Patient: Male, age 18
A previously healthy 18 year old male was admitted to hospital with a few days history of fever and shortness of breath. Chest X-ray showed bilateral interstitial infiltrates and empirical therapy for presumed community-acquired pneumonia was started. A more thorough history taking revealed symptoms of weight loss, lethargy and swallowing difficulties of three months duration. The patient was in hypoxic respiratory failure and therefore intubated within a few hours of admission. A computed tomography (CT) scan showed widespread nodular infiltrates and signs of an abscess in the mediastinum (Fig. 1). Later CT scans confirmed leakage of contrast medium from the oesophagus to the mediastinum but endoscopy did not reveal any obvious pathology.
The patient was septic on admission and needed high-dose vasopressors. Hemodynamic instability resolved within few days but the respiratory failure did not. The patient received lung-protective mechanical ventilation for 18 days, with intermittent prone positioning. Initial cultures from bronchoalveolar lavage and viral polymerase chain reaction (PCR) assays were negative. Ziehl-Neelsen staining did not reveal acid-fast bacilli on repeated samples of tracheal aspirates. Interferon-gamma release assay (IGRA) for tuberculosis was indeterminable. An extensive work-up regarding infectious, malignant and immunological causes was negative. Antibiotic therapy was expanded and the patient received empirical corticosteroids and immunoglobulins. At last transbronchial biopsies were taken with fiberoptic bronchoscopy guidance. Shortly after that intervention the patient developed bilateral tension pneumothoraces, pneumopericardium and subcutant emphysema (Fig. 2). Despite prompt drainage of both pleura, oxygenation of the patient became critical and veno-venous ECMO therapy was started.
Microscopy of transbronchial biopsies revealed acid-fast bacilli and tuberculosis treatment was initiated with rifampicin, isoniazide, ethambutol and pyrazinamide. The diagnosis of miliary tuberculosis was later confirmed (26 days after admission) when growth of Mycobacterium tuberculosis was detected in samples taken at admission. The bacteria grew in tracheal aspirate, urine and cerebrospinal fluid. Additionally, granulomas were seen in a bone marrow aspirate, liver and lung biopsies. The bacteria was found to be susceptible to all first-line anti-tuberculosis agents. The patient's dysphagia and mediastinal abscess were probably related to tuberculosis in the mediastinum. During the ECMO treatment the patient's lungs developed multiple bullae and he had persistent pneumothoraces where the lungs did not expand despite patent pleural tubes (Fig. 3).
Serum levels of anti-tuberculosis agents were monitored and levels of both isoniazid and rifampicin were repeatedly subtherapeutic despite escalating doses and a change to intravenous administration. After multiple negative samples, acid-fast bacilli were seen in tracheal aspirates on two occasions, four weeks after the start of treatment. During the VV-ECMO treatment, a multi-resistant Pseudomonas aeruginosa and Stenotrophomonas maltophilia were repeatedly cultured from tracheal aspirates. These bacteria were successfully eradicated with a combination therapy of inhaled colistin and tobramycin along with intravenous amikacin, meropenem and ceftazidime/avibactam. As with the anti-tuberculosis agents, serum levels of amikacin were low.
After 45 days on ECMO the patient started to show signs of recovery with increasing lung compliance and re-expansion of the lungs (Fig. 4). He was successfully weaned from ECMO after 50 days. Complications during the ECMO run were thrombocytopenia, minor bleedings from puncture sites and sensory symptoms in lower limbs. The patient stayed a total of 76 days in the ICU. After three months of rehabilitation he was back at home and had resumed previous activities, including sports.
Keywords: acute respiratory distress syndrome (ards), antitubercular agents, critical care, extracorporeal membrane oxygenation (ecmo), tuberculosis
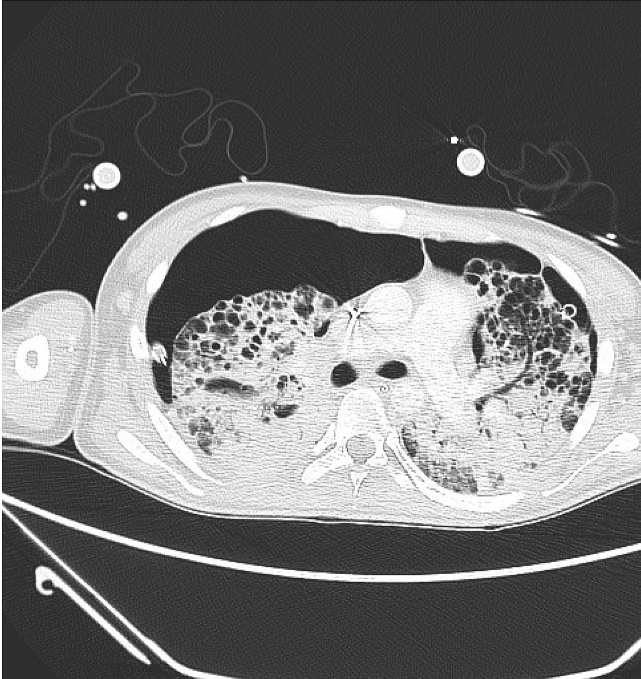
Image caption: A; CT scan after 46 days on ECMO. Both lungs have expanded with functional lung tissue visible again. This correlated with improvement clinically.